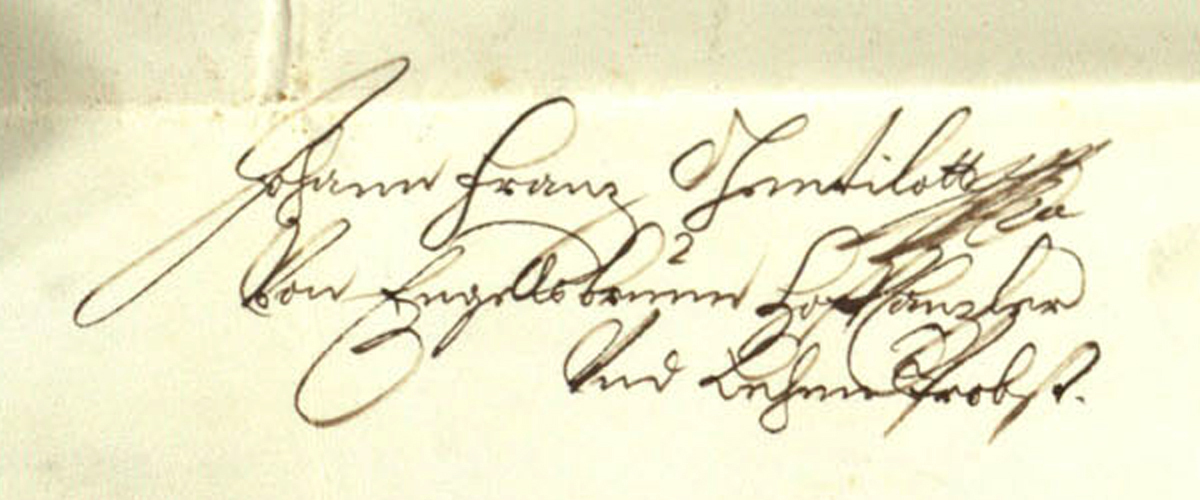
Signature of: johannes franciscus gentilott